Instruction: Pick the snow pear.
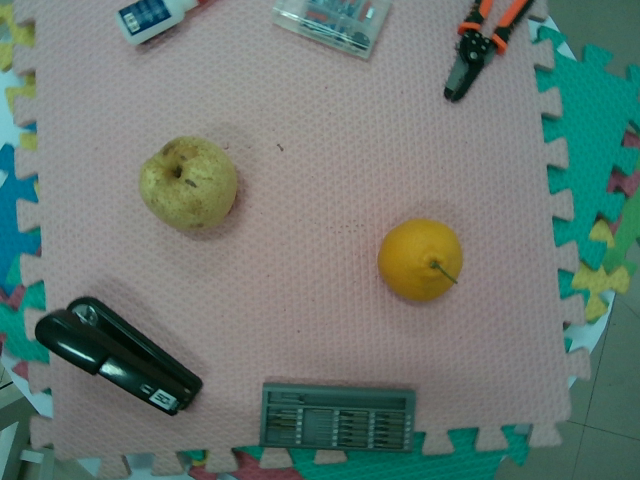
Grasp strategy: vertical